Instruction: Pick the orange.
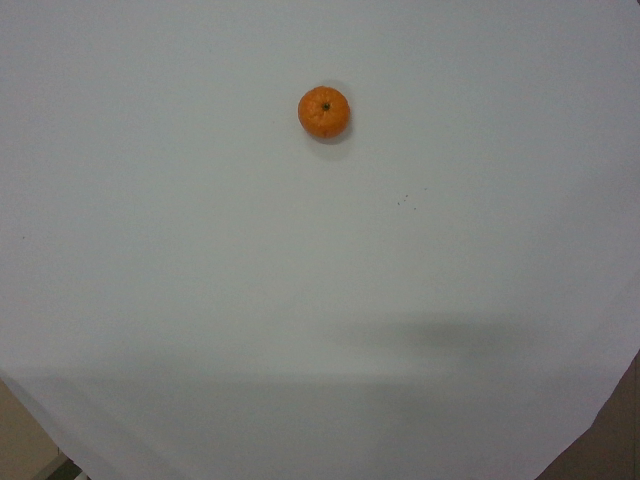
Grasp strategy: vertical